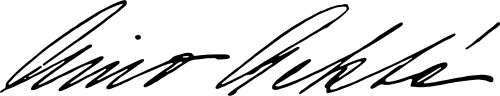
Signature of: aino ackté